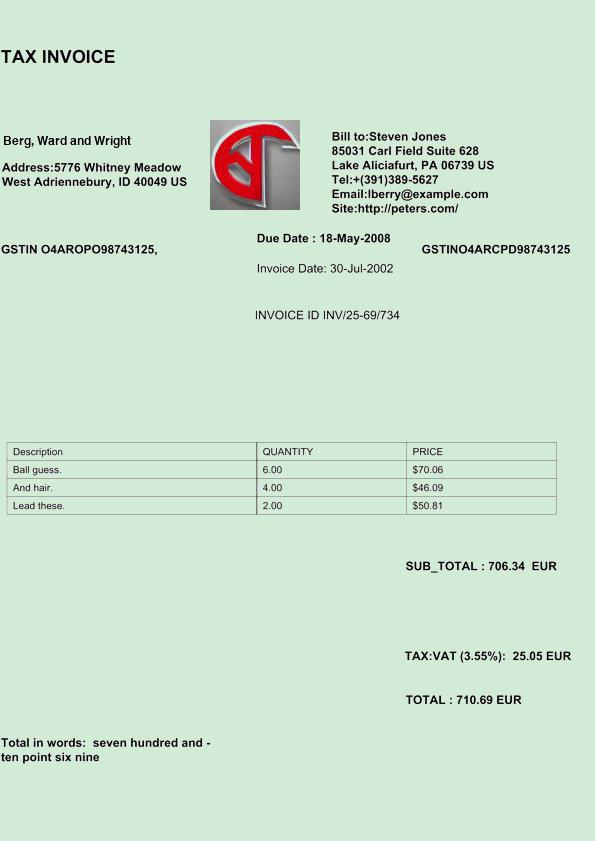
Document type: Invoice